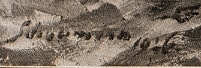
Signature of: ernst schaumann